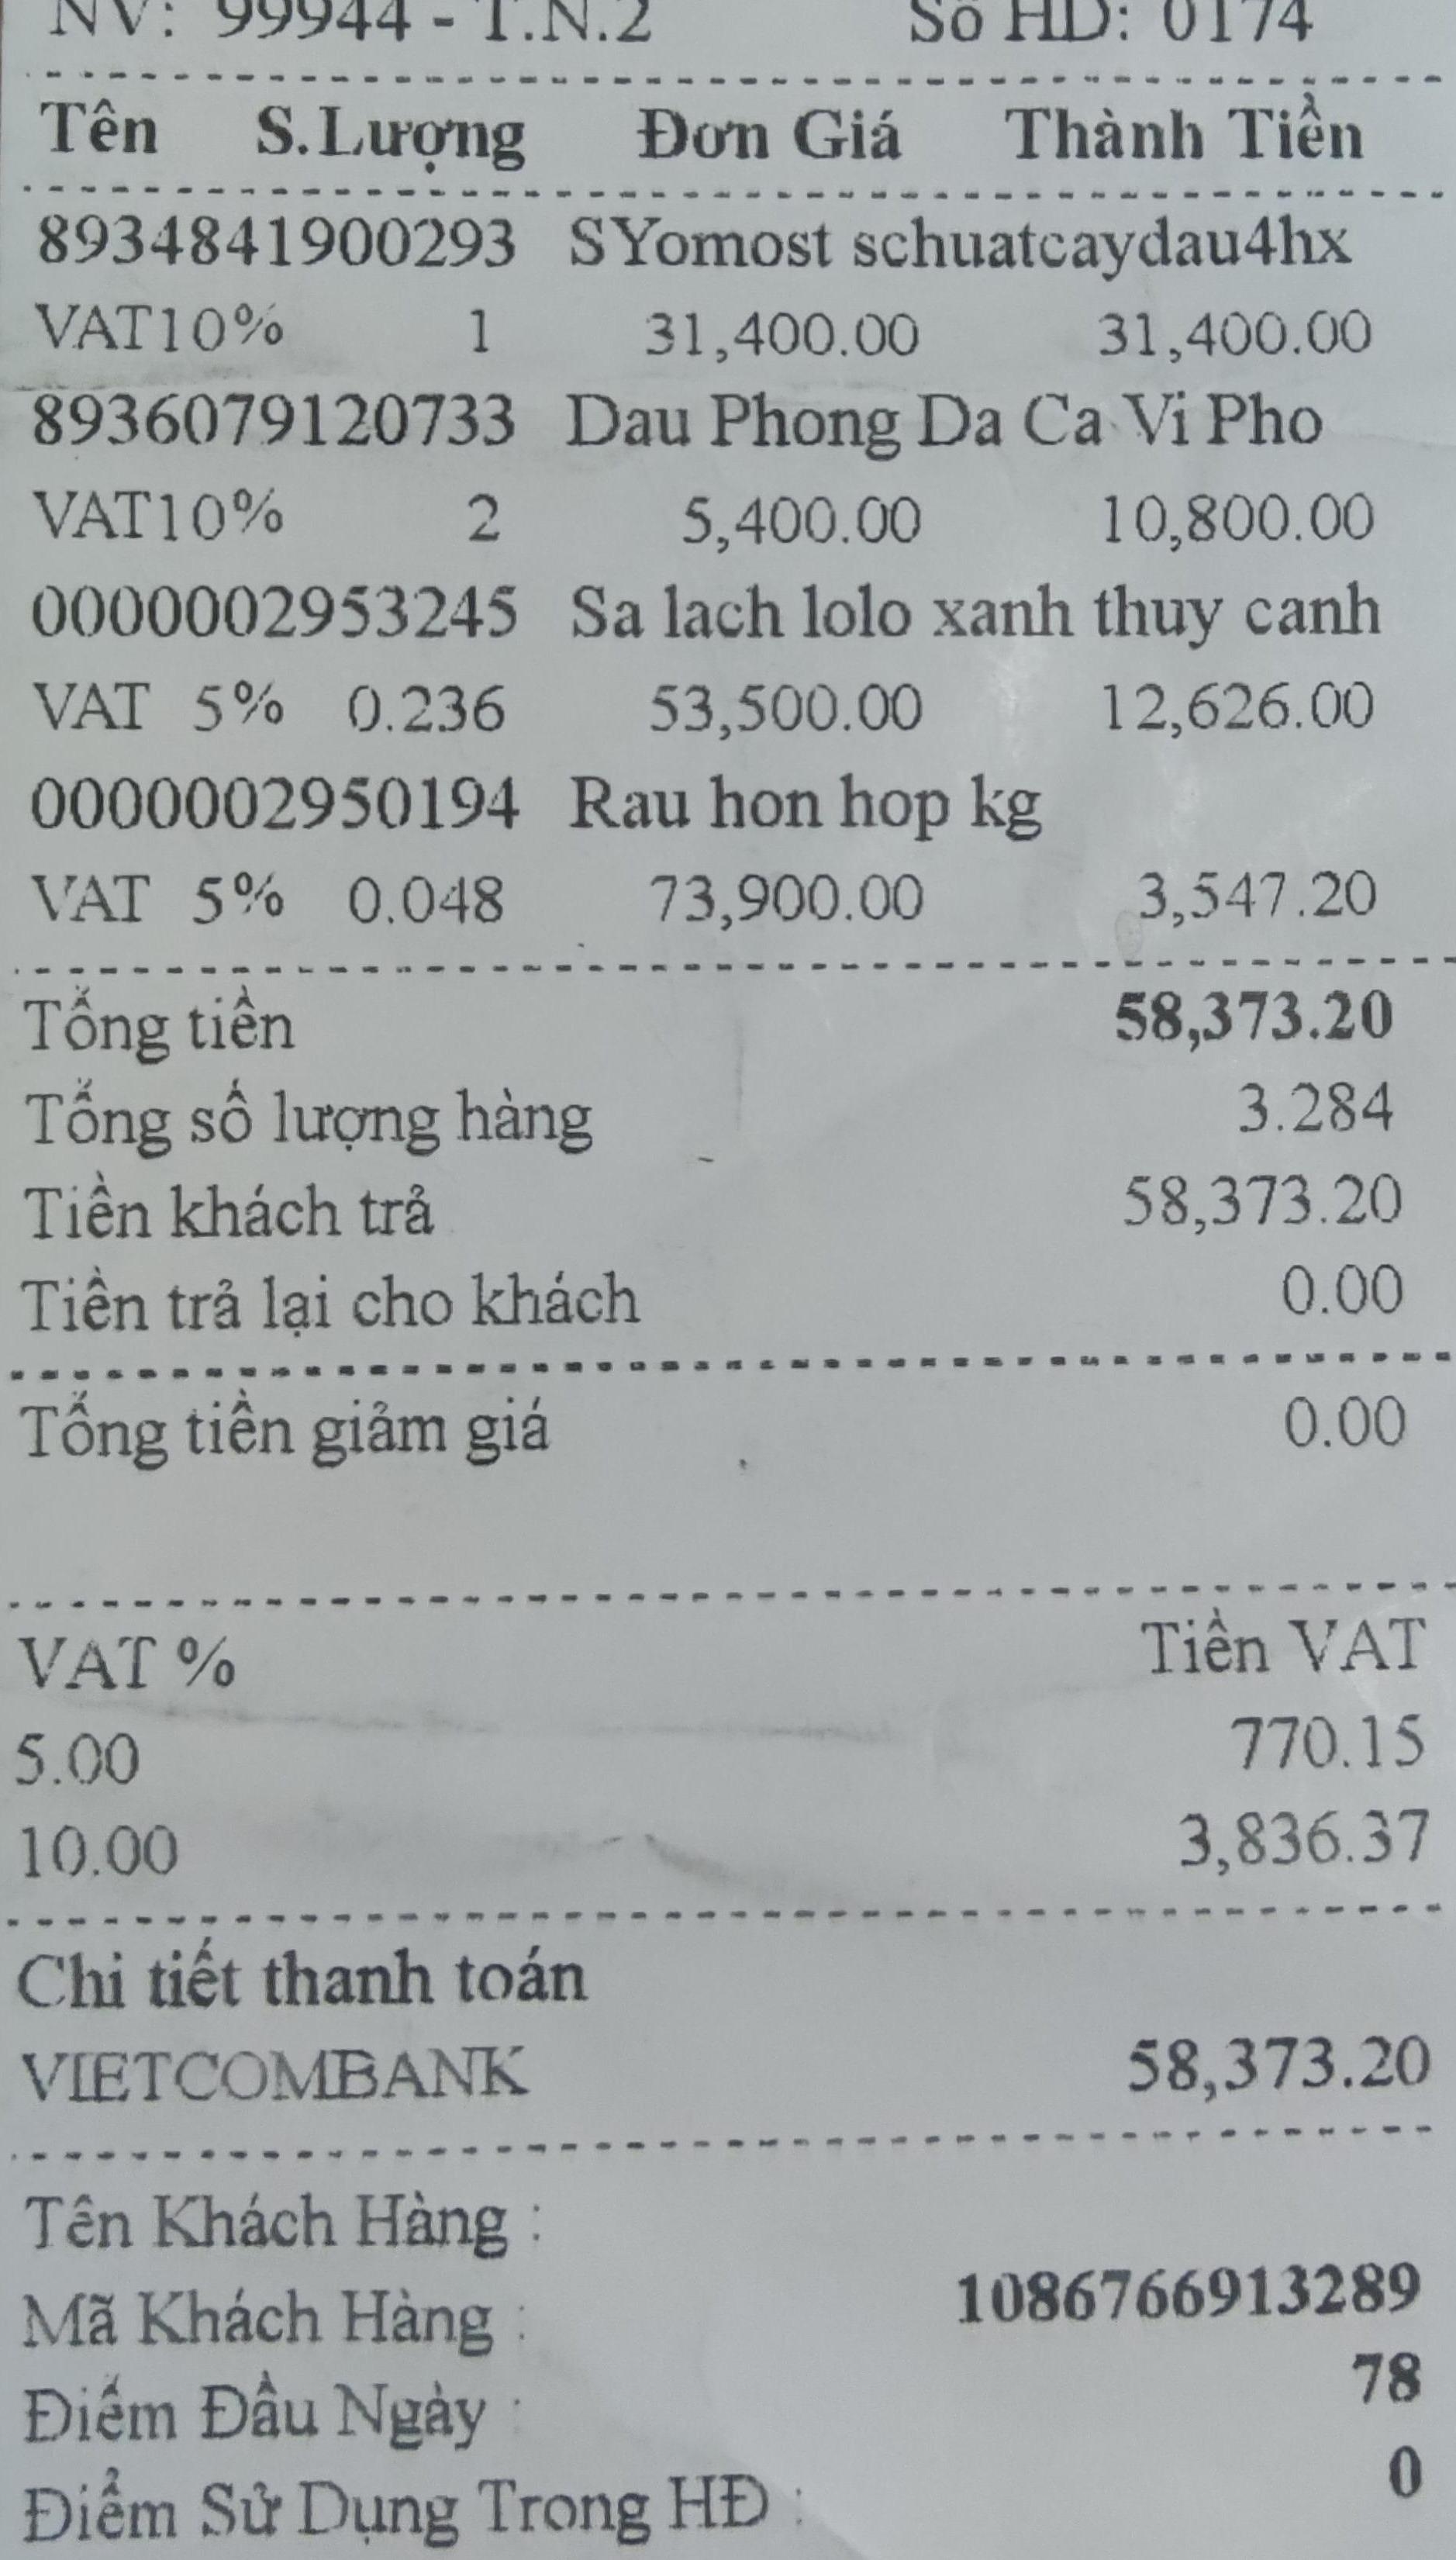
NV: 99944 - T.N.2 So HD: 0174

<table>
<tr>
<th>Tên</th>
<th>S.Lượng</th>
<th>Đơn Giá</th>
<th>Thành Tiền</th>
</tr>
<tr>
<td>8934841900293 SYomost schuatcaydau4hx</br>VAT10%</td>
<td>1</td>
<td>31,400.00</td>
<td>31,400.00</td>
</tr>

<tr>
<td>8936079120733 Dau Phong Da Ca Vi Pho</br>VAT 10%</td>
<td>2</td>
<td>5,400.00</td>
<td>10,800.00</td>
</tr>
<tr>
<td>0000002953245 Sa lach lolo xanh thuy canh</br>VAT 5%</td>
<td>0.236</td>
<td>53,500.00</td>
<td>12,626.00</td>
</tr>
<tr>
<td>0000002950194 Rau hon hop kg</br>VAT5%</td>
<td>0.048</td>
<td>73,900.00</td>
<td>3,547.20</td>
</tr>
</tr>
</table>

Tổng tiền 58,373.20
Tổng số lượng hàng 3.284
Tiền khách trả 58,373.20
Tiền trả lại cho khách 0.00
Tổng tiền giảm giá 0.00

<table>
<tr>
<th>VAT %</th>
<th>Tiền VAT</th>
</tr>
<tr>
<td>5.00</td>
<td>770.15</td>
</tr>
<tr>
<td>10.00</td>
<td>3,836.37</td>
</tr>
</table>

Chi tiết thanh toán
VIETCOMBANK 58,373.20

Tên Khách Hàng :
Mã Khách Hàng : 1086766913289
Điểm Đầu Ngày : 78
Điểm Sử Dụng Trong HĐ : 0